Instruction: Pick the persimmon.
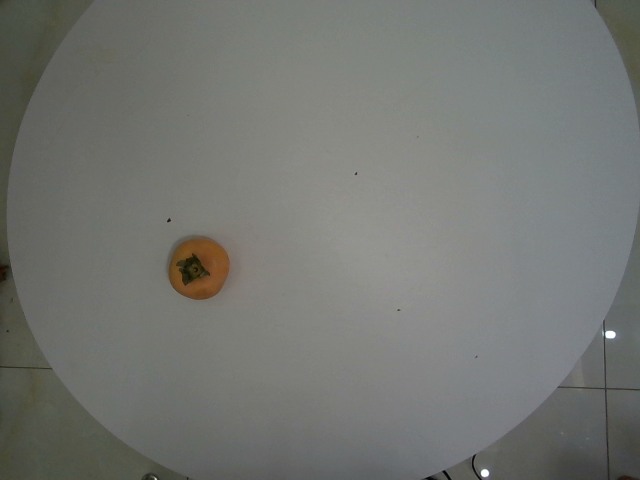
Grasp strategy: vertical